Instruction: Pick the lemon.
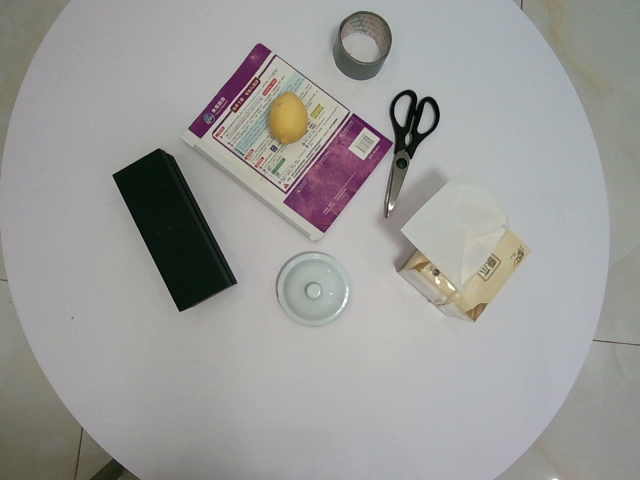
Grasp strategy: vertical